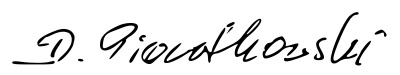
Signature of: dariusz piontkowski